Question: How does the patient history play a role?
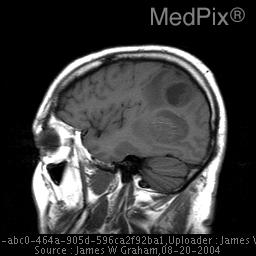
Answer: The patient's history of 61 year old white male with 2 weeks of difficulty concentrating and remembering, slower movements. High blood pressure, otherwise healthy, though wife has noticed subtle changes in mentation over last 6 months is key in understanding the case.